Question: What is the address or location of the property listed in the document?
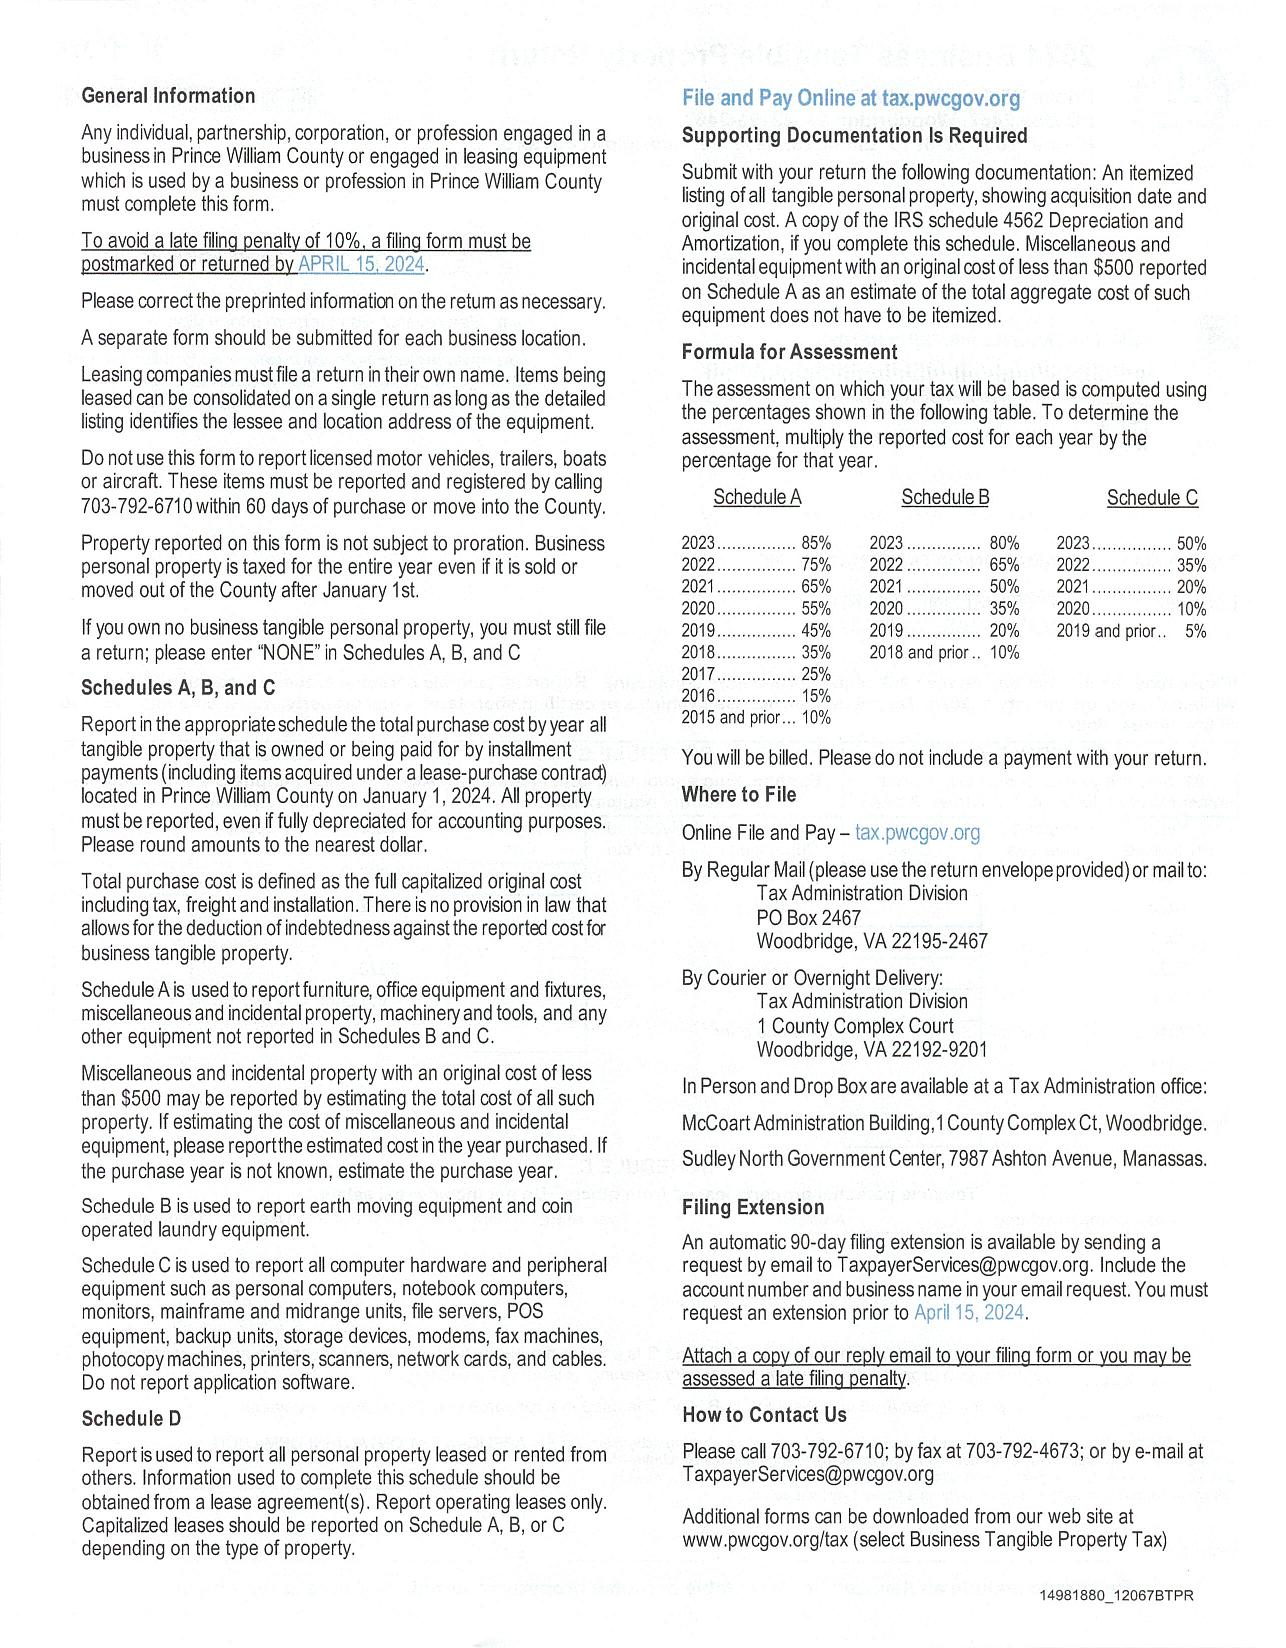
Answer: "Located in Prince William County on January 1, 2024"